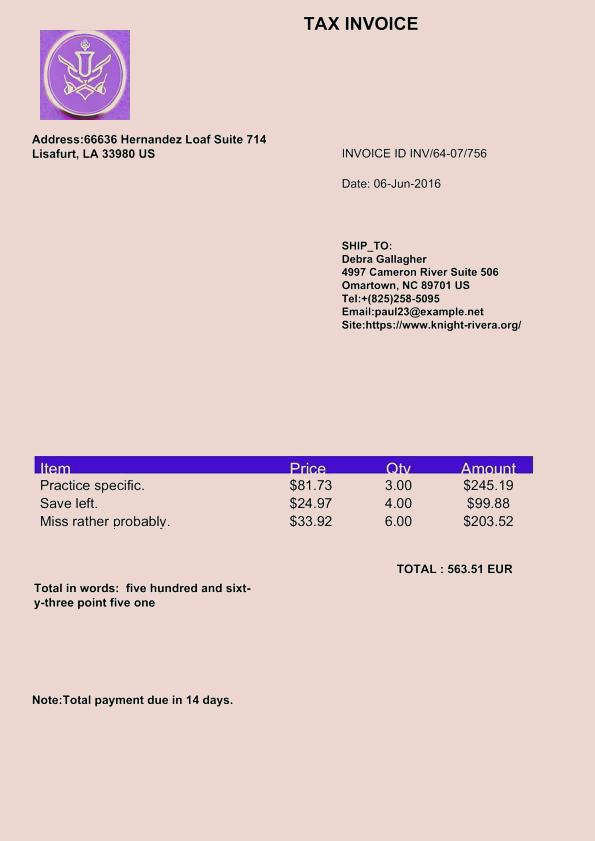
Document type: Invoice